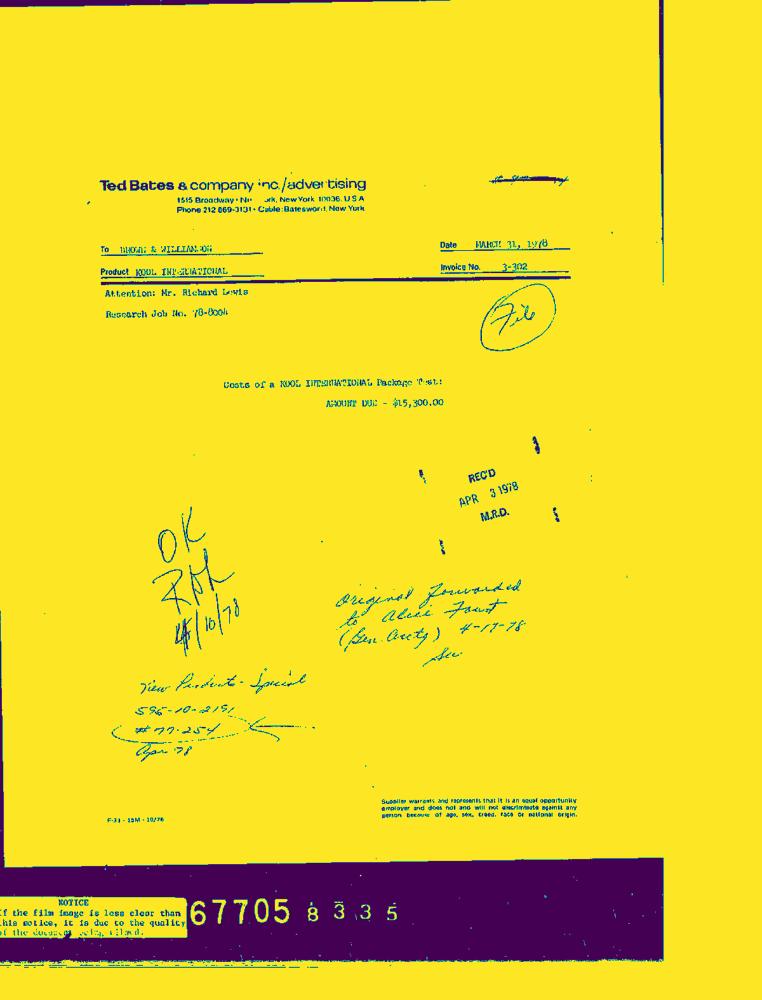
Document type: Invoice-Doc